Question: What appears to be the issue?
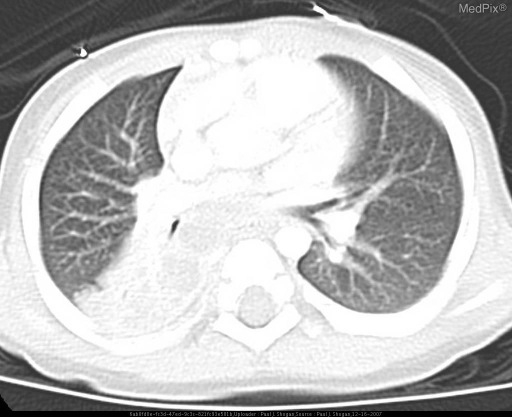
Answer: The findings suggest 16 month male: Chest radiographs demonstrates focal air space opacity in the right lower lobe, and right hilar fullness.  Contrast enhanced CT of the chest shows consolidation in the superior segment of the right lower lobe.  Additionally, there is a heterogeneous mass in the right paratracheal region with foci of central hypodensity, and minimal peripheral enhancement, suggestive of necrotic lymphadenopathy.  In the subcarinal region, there is contined area of central hypodenisty that is contiguous with the consolidated lung.

3 year old female: Chest radiographs demonstrate unilateral right sided hilar adenopathy.  Repeat chest radiographs two weeks later demonstrate new right middle lobe opacity.. Contrast enhanced CT of the chest demonstrates consolidation of the superior segment of the right lower lobe.. The patient might have a history of 16 month asymptomatic male and 3 year old asymptomatic sister with exposure to uncle from India..